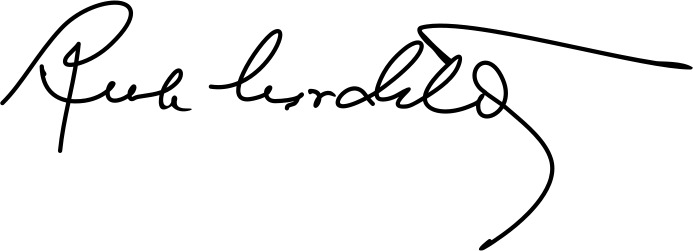
Signature of: rrok mirdita